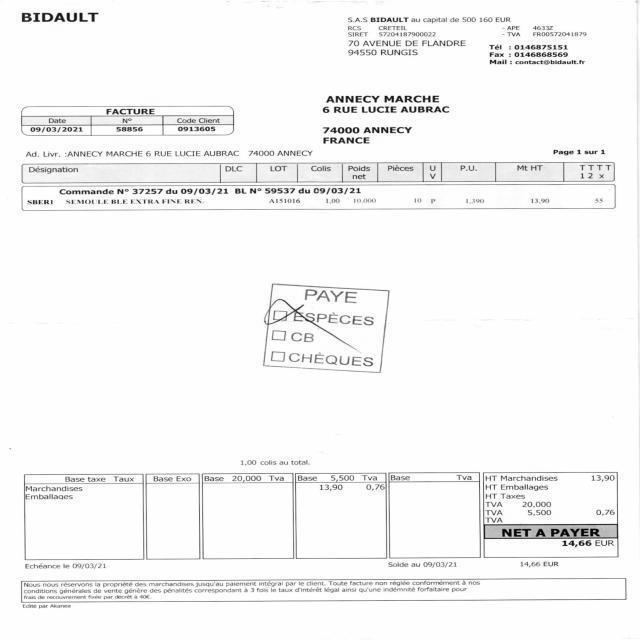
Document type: Invoice